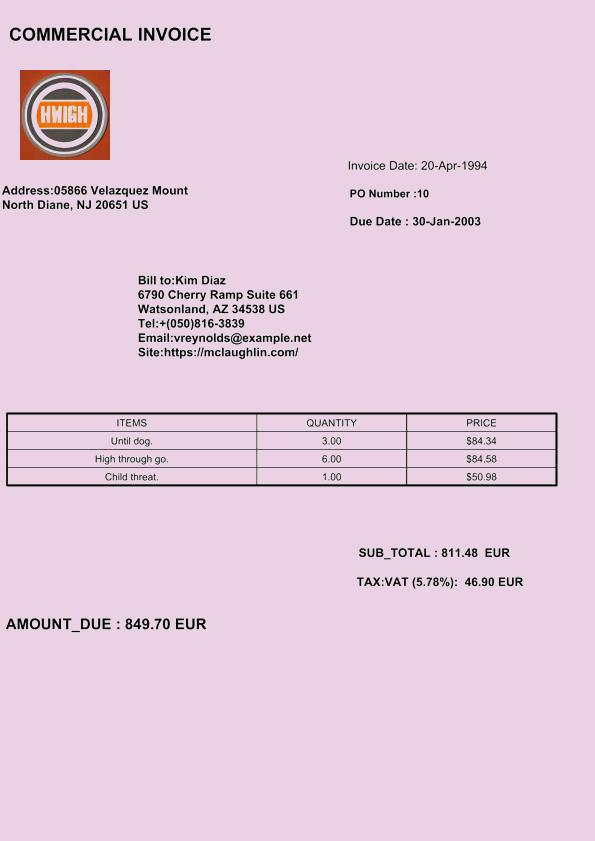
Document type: Invoice